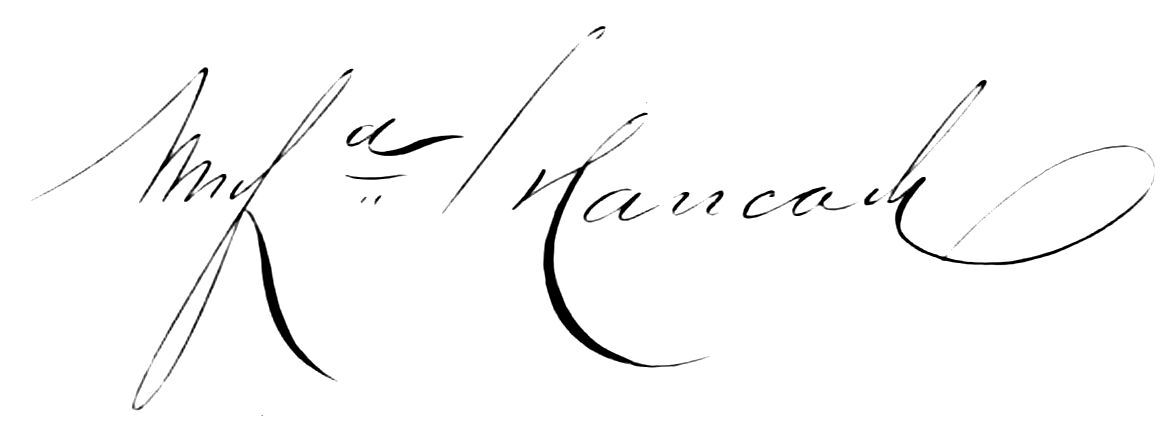
Signature of: winfield scott hancock